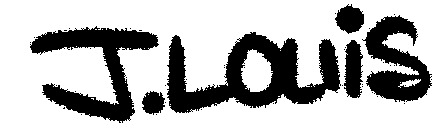
Signature of: jacques louis